Question: In what way does the history help explain the case?
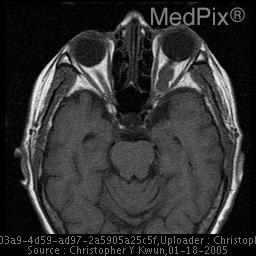
Answer: The patient's history of 70 year old female for follow up follow up tumor. is key in understanding the case.